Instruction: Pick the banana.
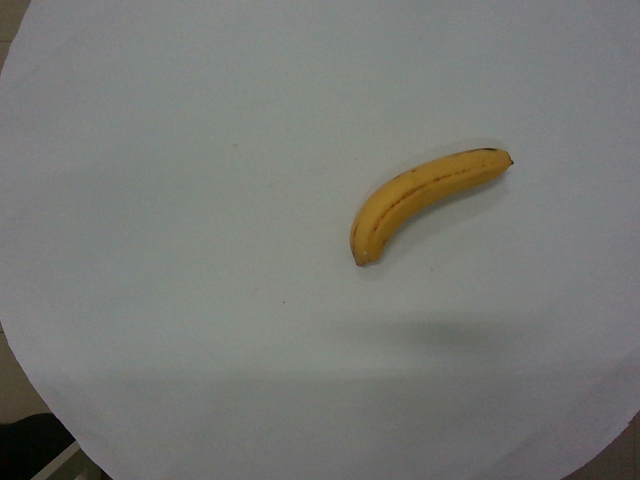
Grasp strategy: vertical